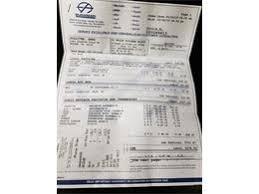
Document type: Invoice